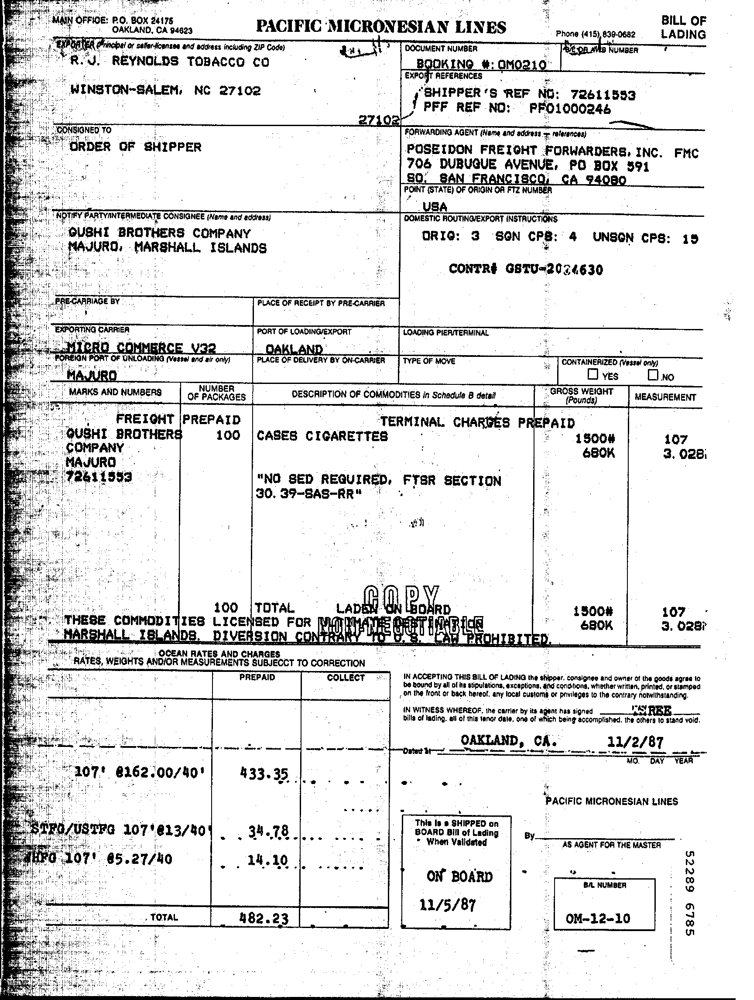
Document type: Invoice